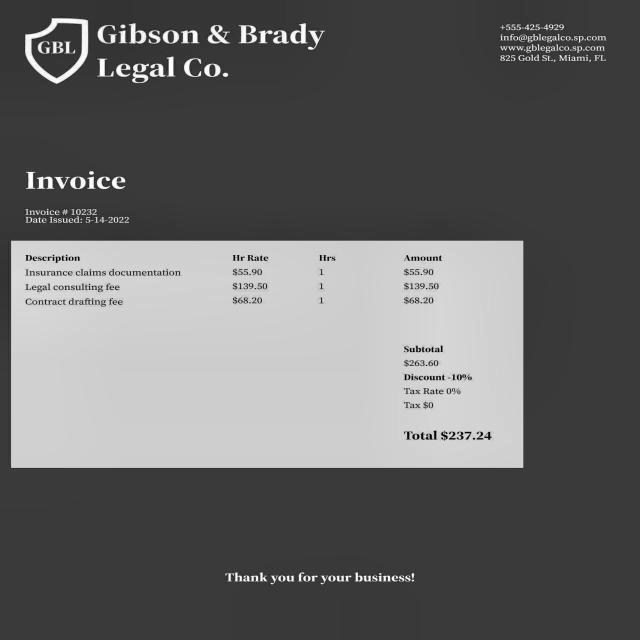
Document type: Invoice